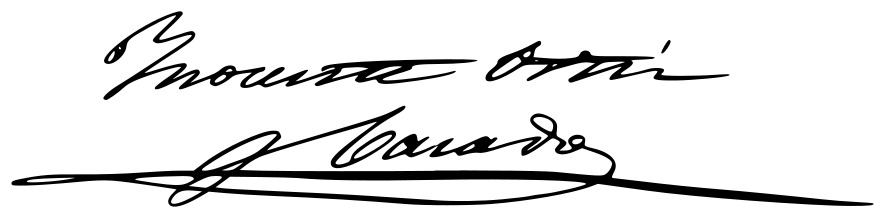
Signature of: inocente ortiz y casado